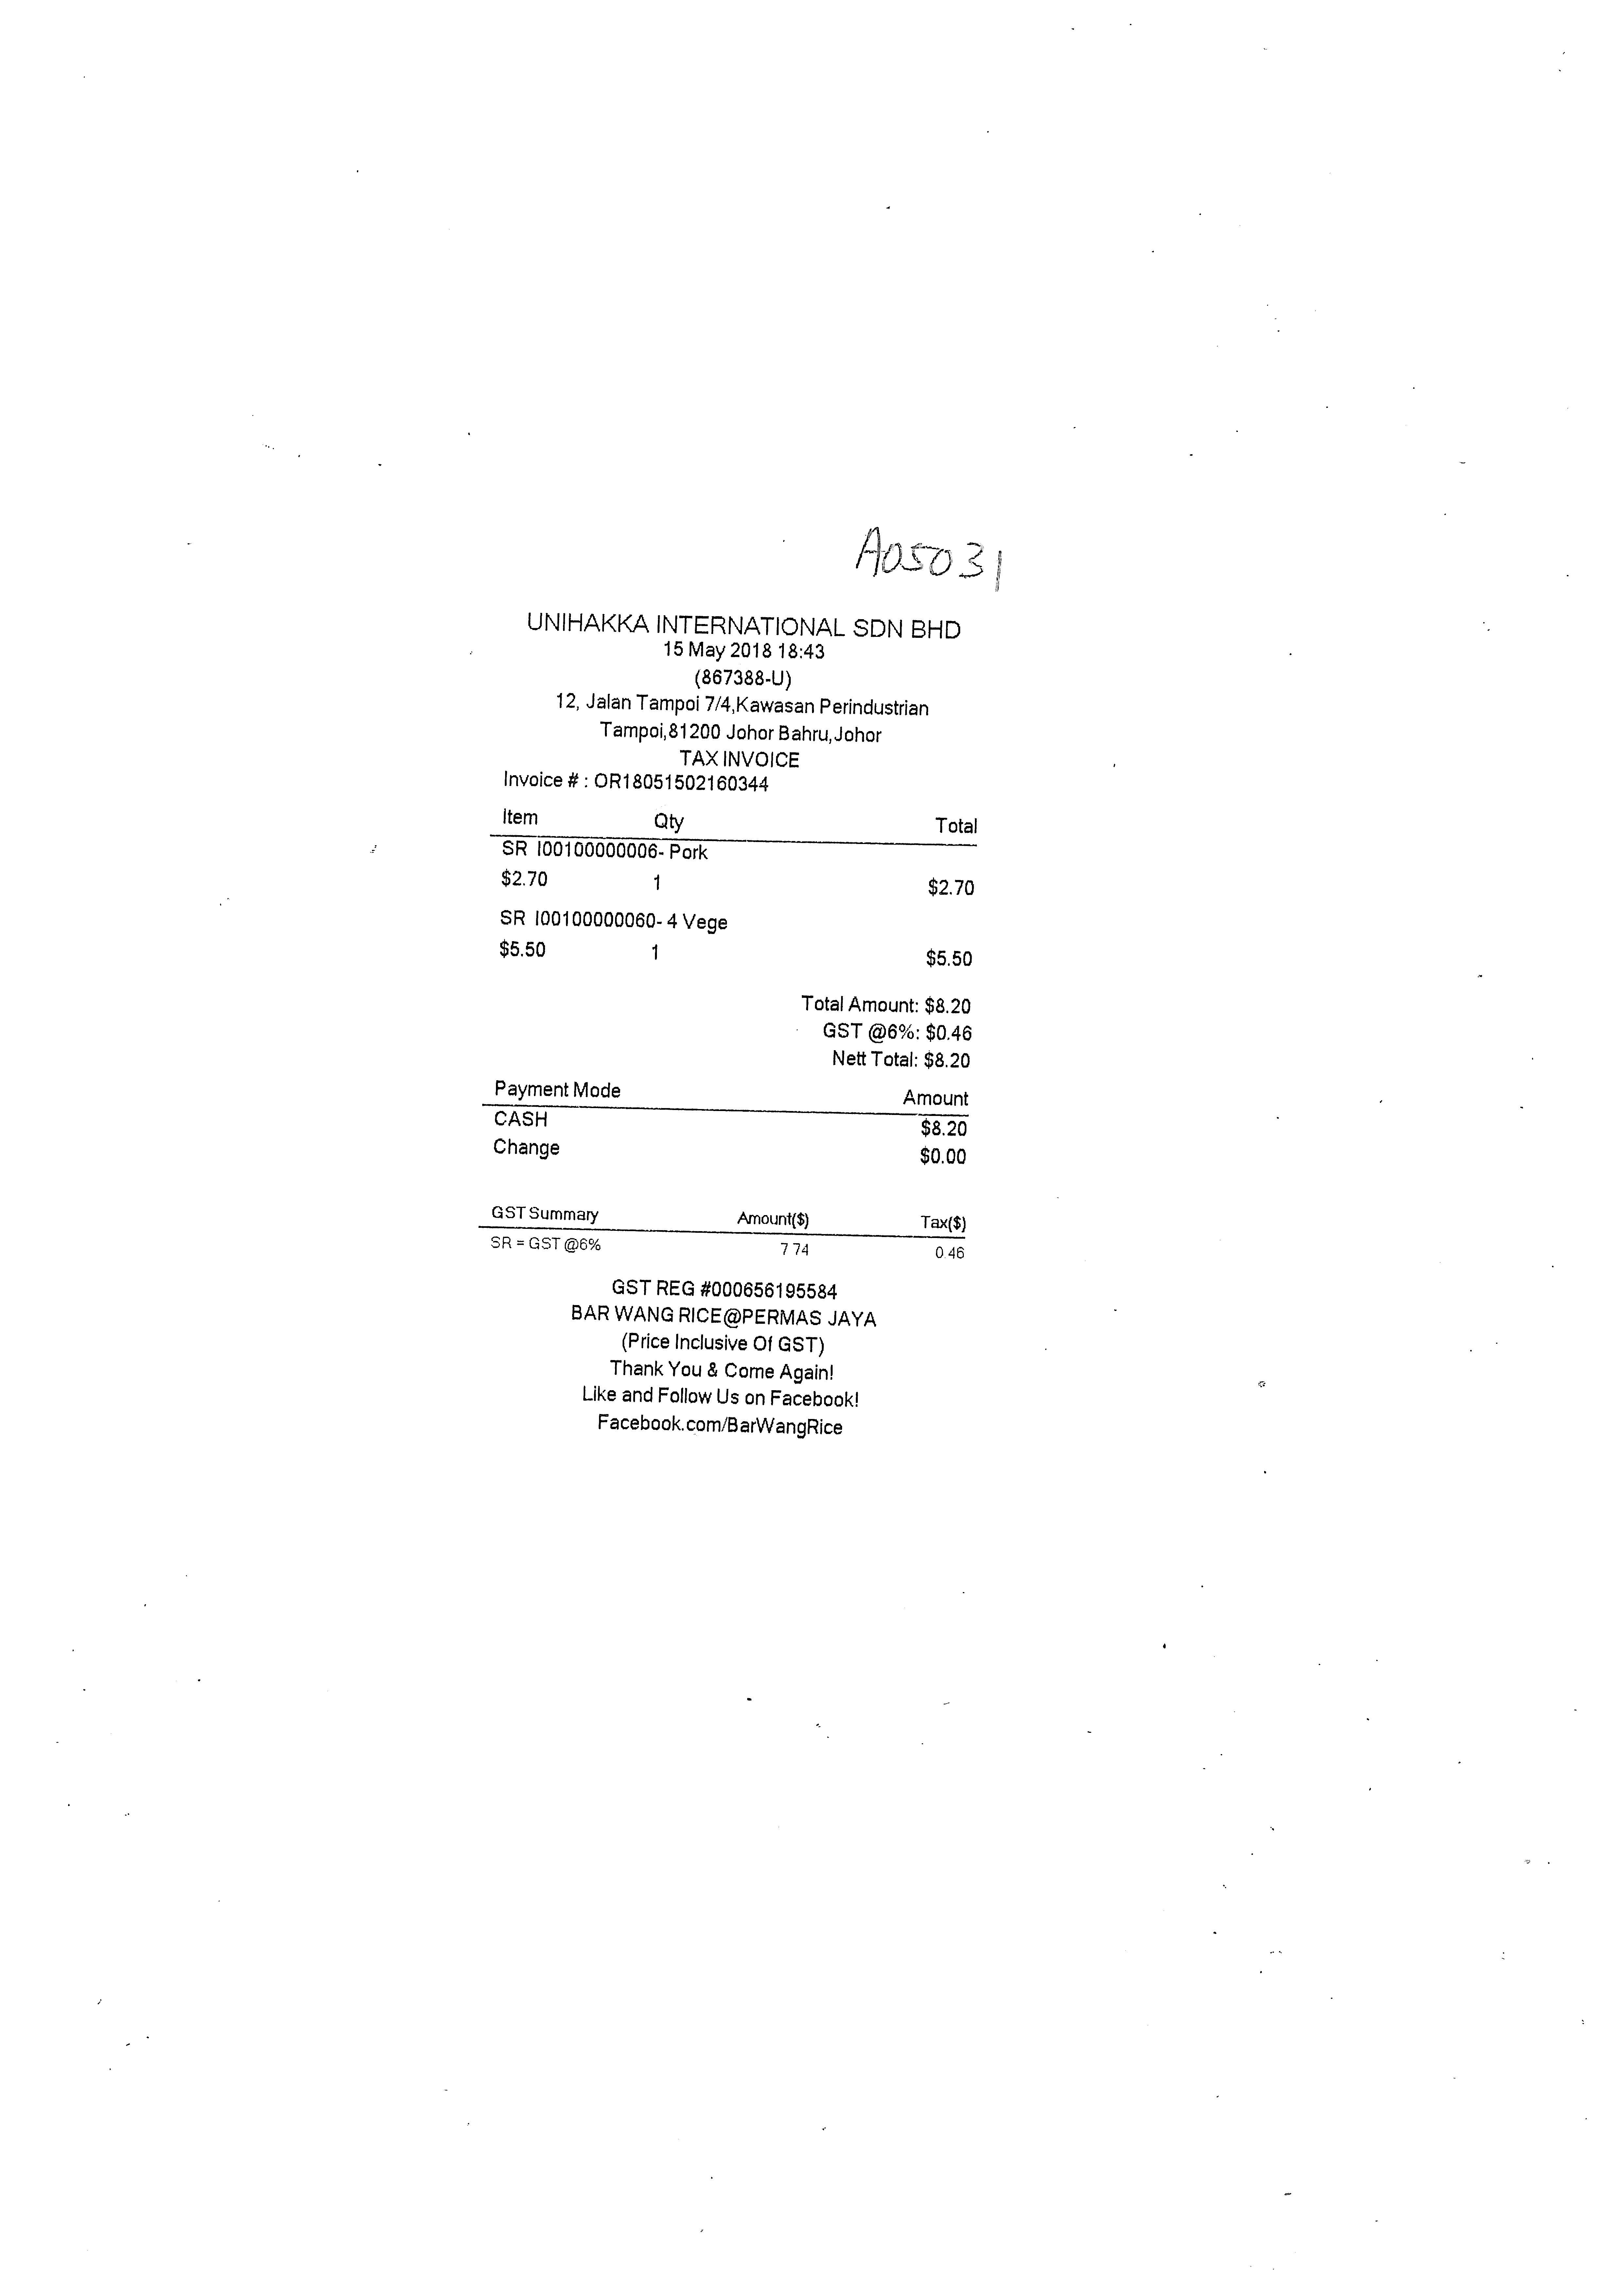
UNIHAKKA INTERNATIONAL SDN BHD
15 MAY 2018 18:43
(867388-U)
12, JALAN TAMPOI 7/4,KAWASAN PERINDUSTRIAN
TAMPOI,81200 JOHOR BAHRU,JOHOR
TAX INVOICE
INVOICE # : OR18051502160344
ITEM
SR I00100000006- PORK
$2.70
SR I00100000060- 4 VEGE
$5.50
$2.70
$5.50
TOTAL AMOUNT: $8.20
GST @6%: $0.46
NETT TOTAL: $8.20
AMOUNT
PAYMENT MODE
CASH
CHANGE
$8.20
$0.00
GST SUMMARY
SR = GST @6%
GST REG #000656195584
BAR WANG RICE@PERMAS JAYA
(PRICE INCLUSIVE OF GST)
THANK YOU & COME AGAIN!
LIKE AND FOLLOW US ON FACEBOOK!
FACEBOOK.COM/BARWANGRICE
QTY
TOTAL
1
1
AMOUNT($)
TAX($)
7.74
0.46